Question: What might the diagnosis be?
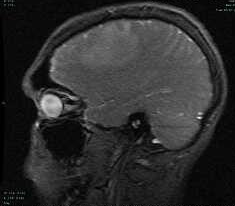
Answer: The possible diagnosis includes meningioma, lymphoma, hemangioparacytoma, metastatic carcinoma, inflammatory lesions such as sarcoidosis and Wegener's granulomatosis, and infections such as tuberculosis.